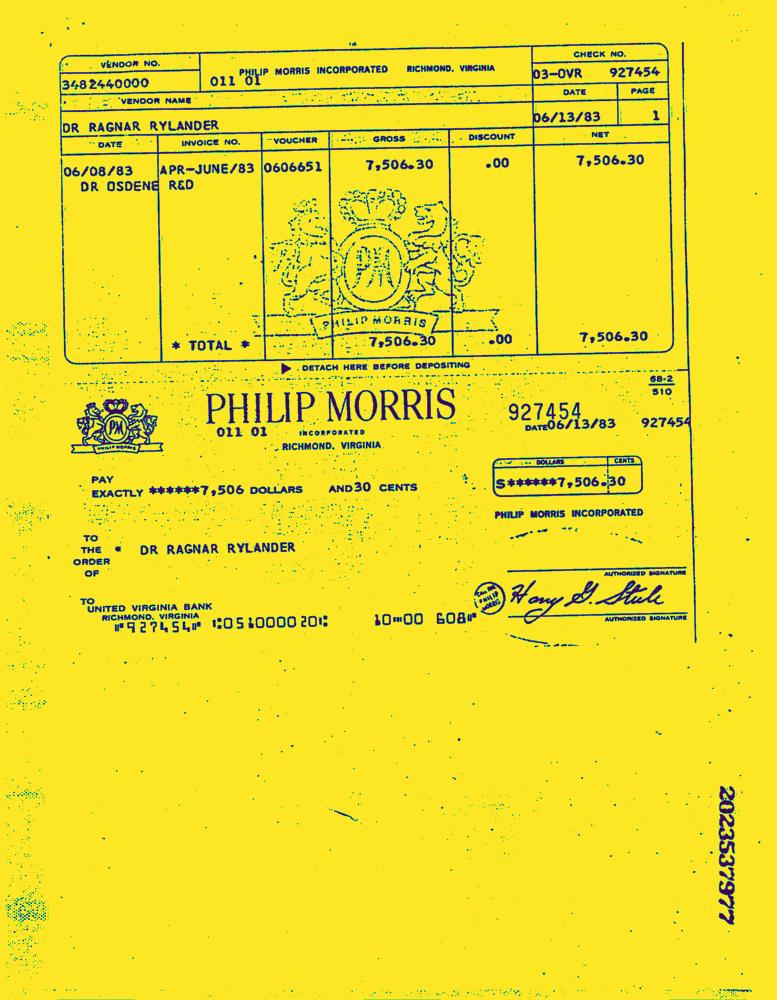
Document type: Invoice-Doc